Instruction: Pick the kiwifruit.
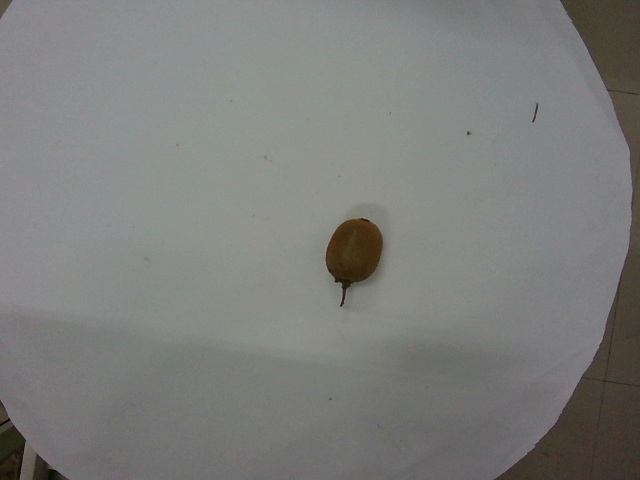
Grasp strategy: vertical